Question: What is the address or location of the property listed in the document?
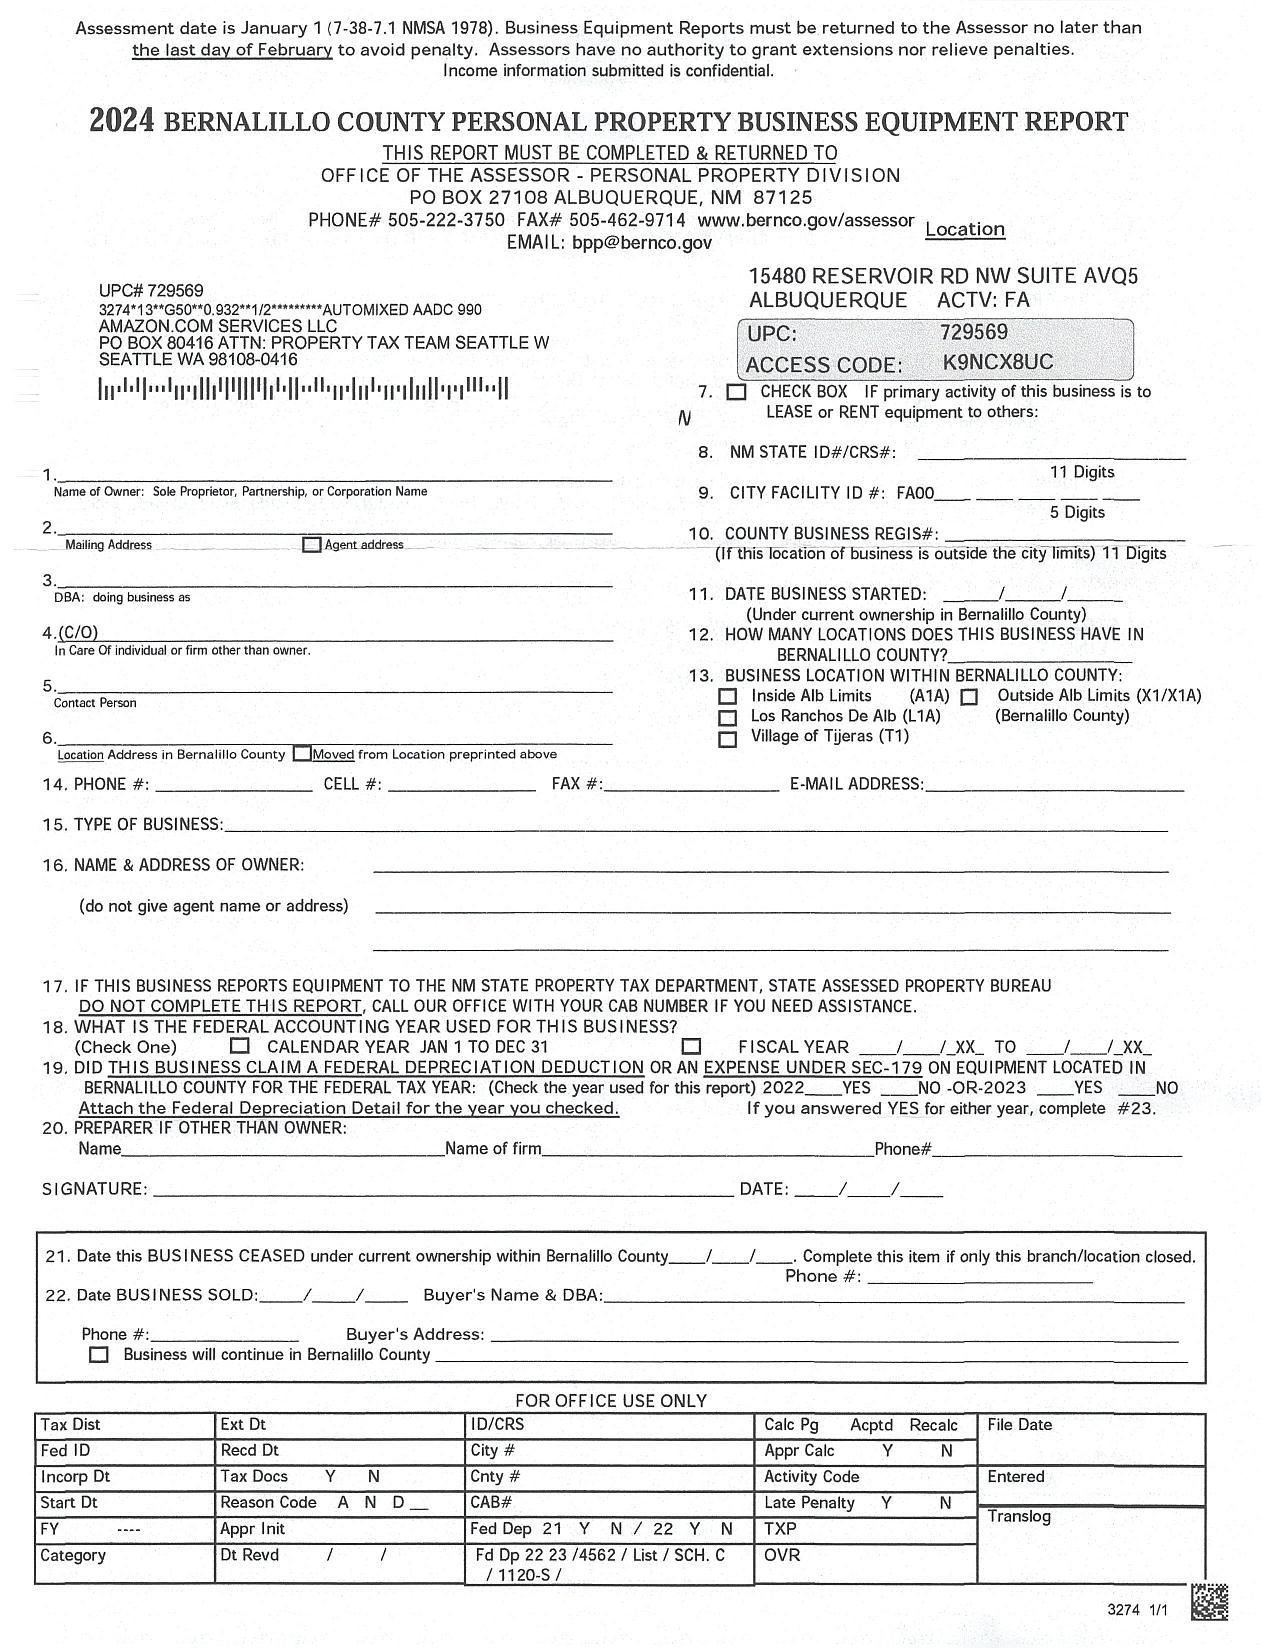
Answer: "15480 RESERVOIR RD NW SUITE AV05 ALBUQUERQUE"